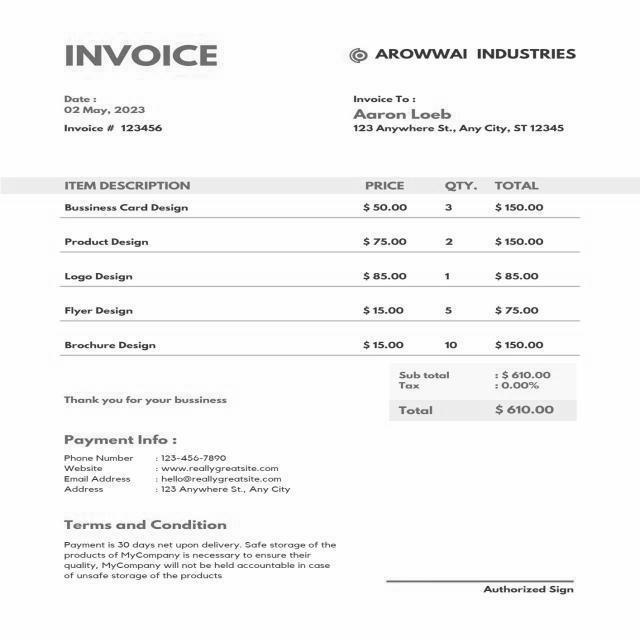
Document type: Invoice